Question: How does the patient history play a role?
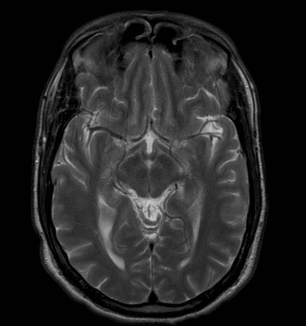
Answer: The patient's history of 42 y.o. combat fighter pilot c/o "blind spot" - sudden onset  six days ago and lasted about four hours.  Previous Hx of a similar episode several years ago. is key in understanding the case.